Question: What do the imaging results show?
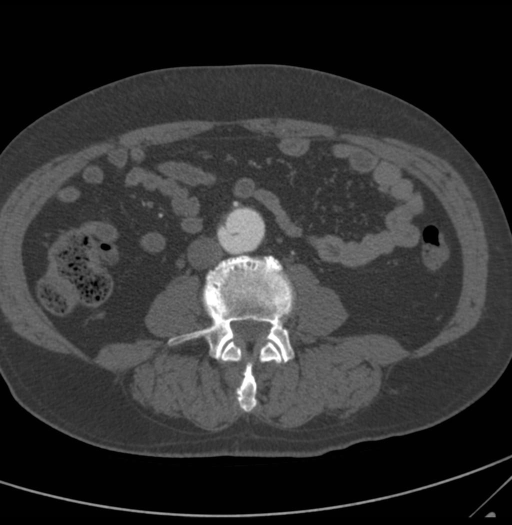
Answer: The imaging shows The axial CT image demonstrates a 2.4-cm fusiform aneurysm of the celiac artery.  The origin of this aneurysm is patent.  Also seen within the celiac aneurysm is an extensive mural thrombosis in the distal half of the aneurysm.  The splenic and
gastroduodenal arteries are patent.

There also is a fusiform infrarenal aortic aneurysm identified measuring 4 cm.  There is also an intimal flap along the abdominal aortic vasculature.  The aorta returns to normal diameter of 2 cm just prior to the bifurcation of the common iliac arteries.

In addition there is also a distal left common iliac artery dilation with a diameter of 1.5 cm. This image shows an axial CT w/ contrast view of an AAA w/ an intimal flap..